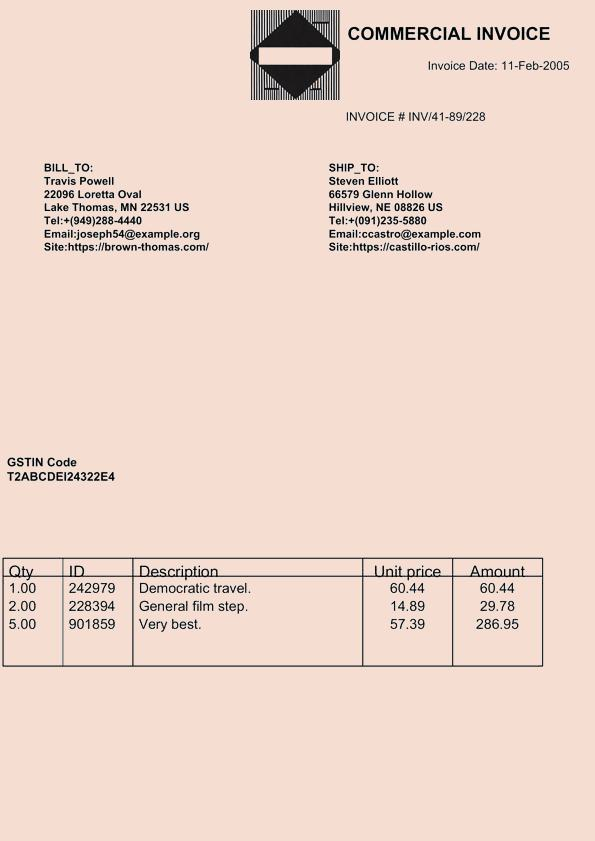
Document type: Invoice